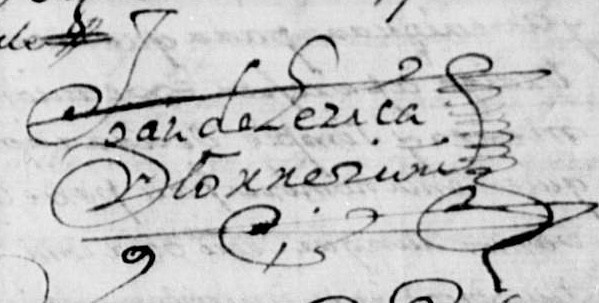
Signature of: juan de lezica y torrezuri